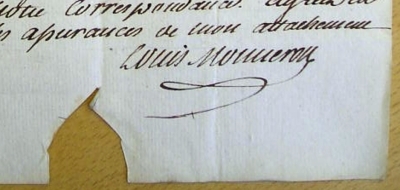
Signature of: louis monneron